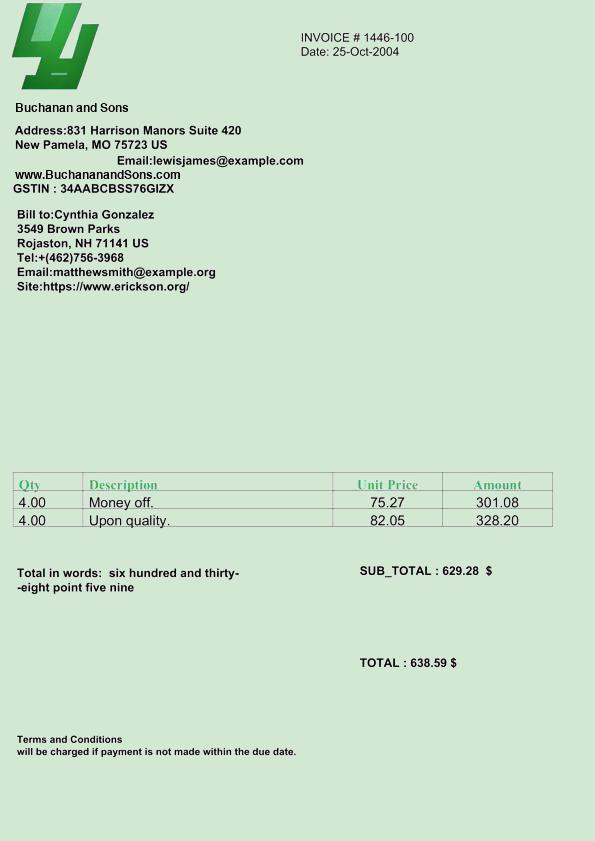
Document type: Invoice